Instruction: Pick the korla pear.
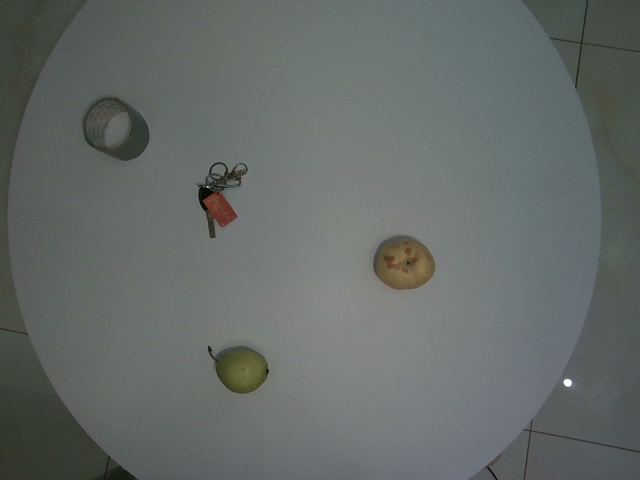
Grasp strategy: vertical